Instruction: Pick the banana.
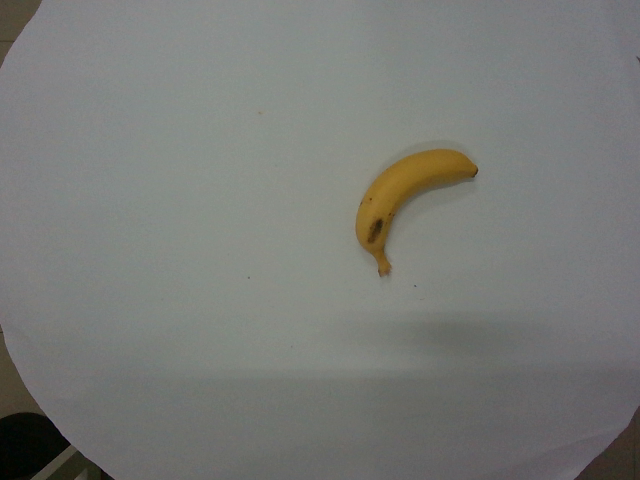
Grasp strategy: vertical